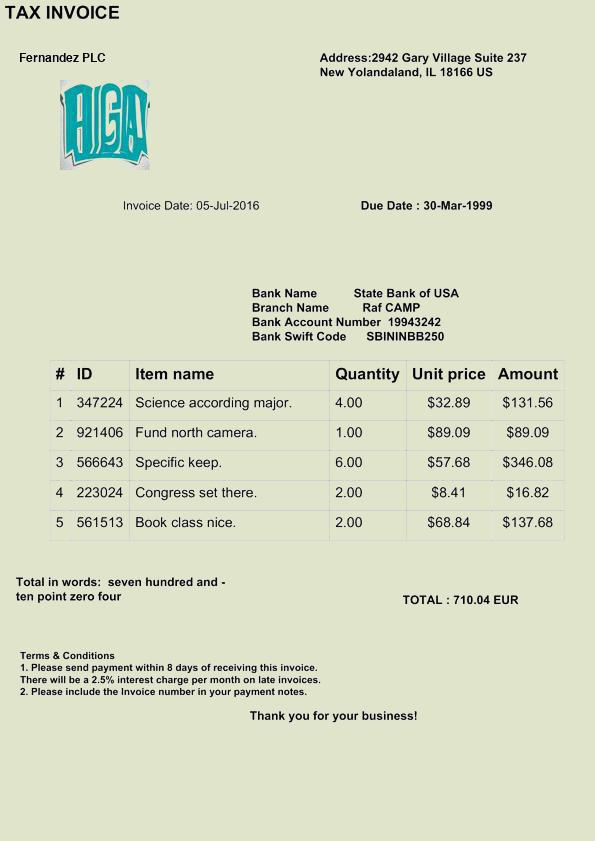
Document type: Invoice